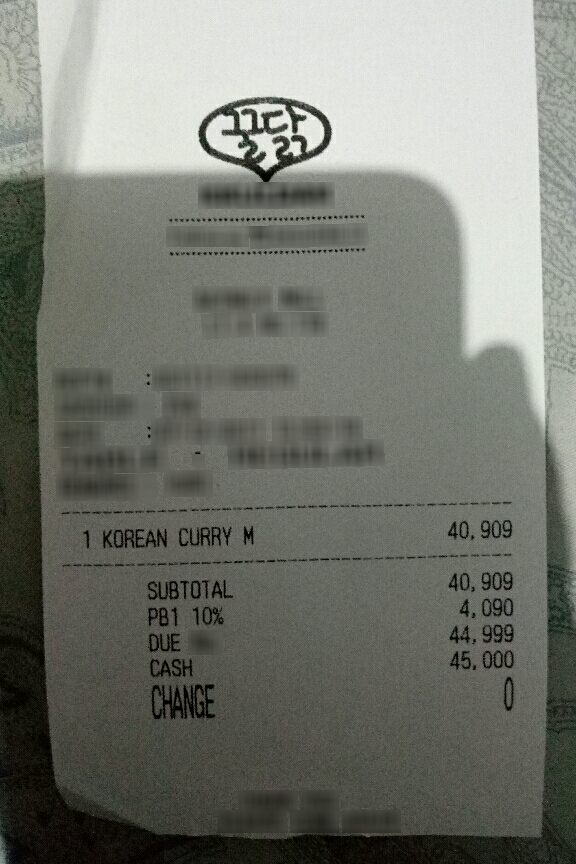
Receipt information:
subtotal: 40,909
tax: 4,090
total: 44,999
line_items: item_name: KOREAN CURRY M
item_value: 40,909
item_quantity: 1